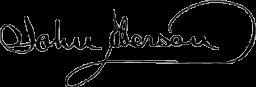
Signature of: john eberson